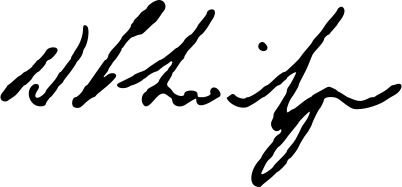
Signature of: david shoebridge